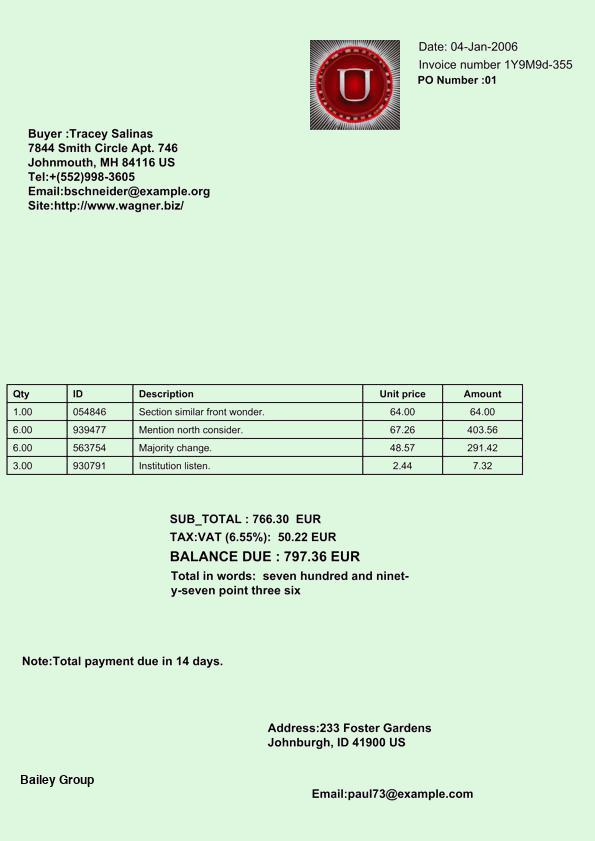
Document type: Invoice